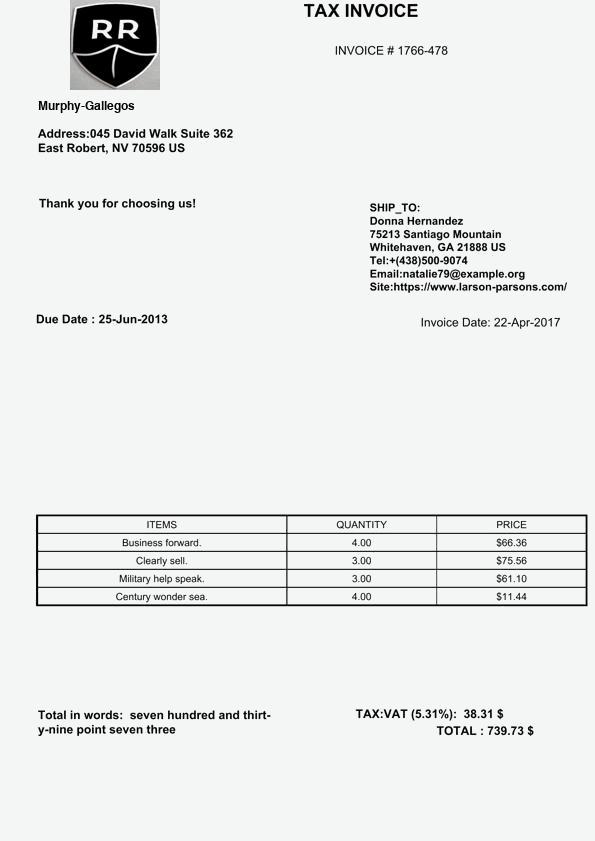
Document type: Invoice